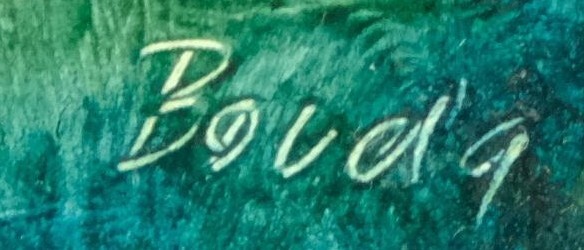
Signature of: pavel bouda